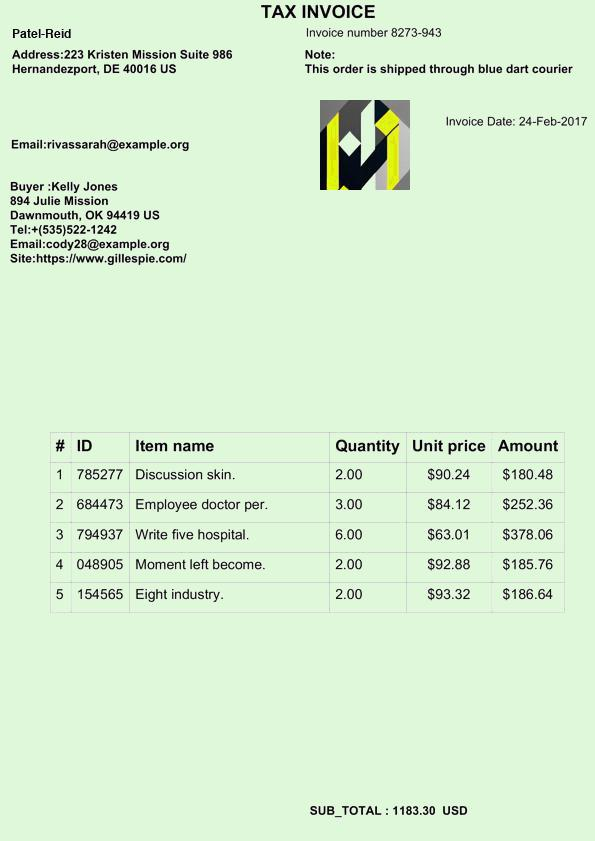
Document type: Invoice